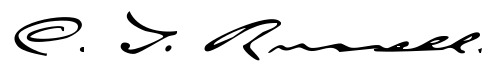
Signature of: charles taze russell